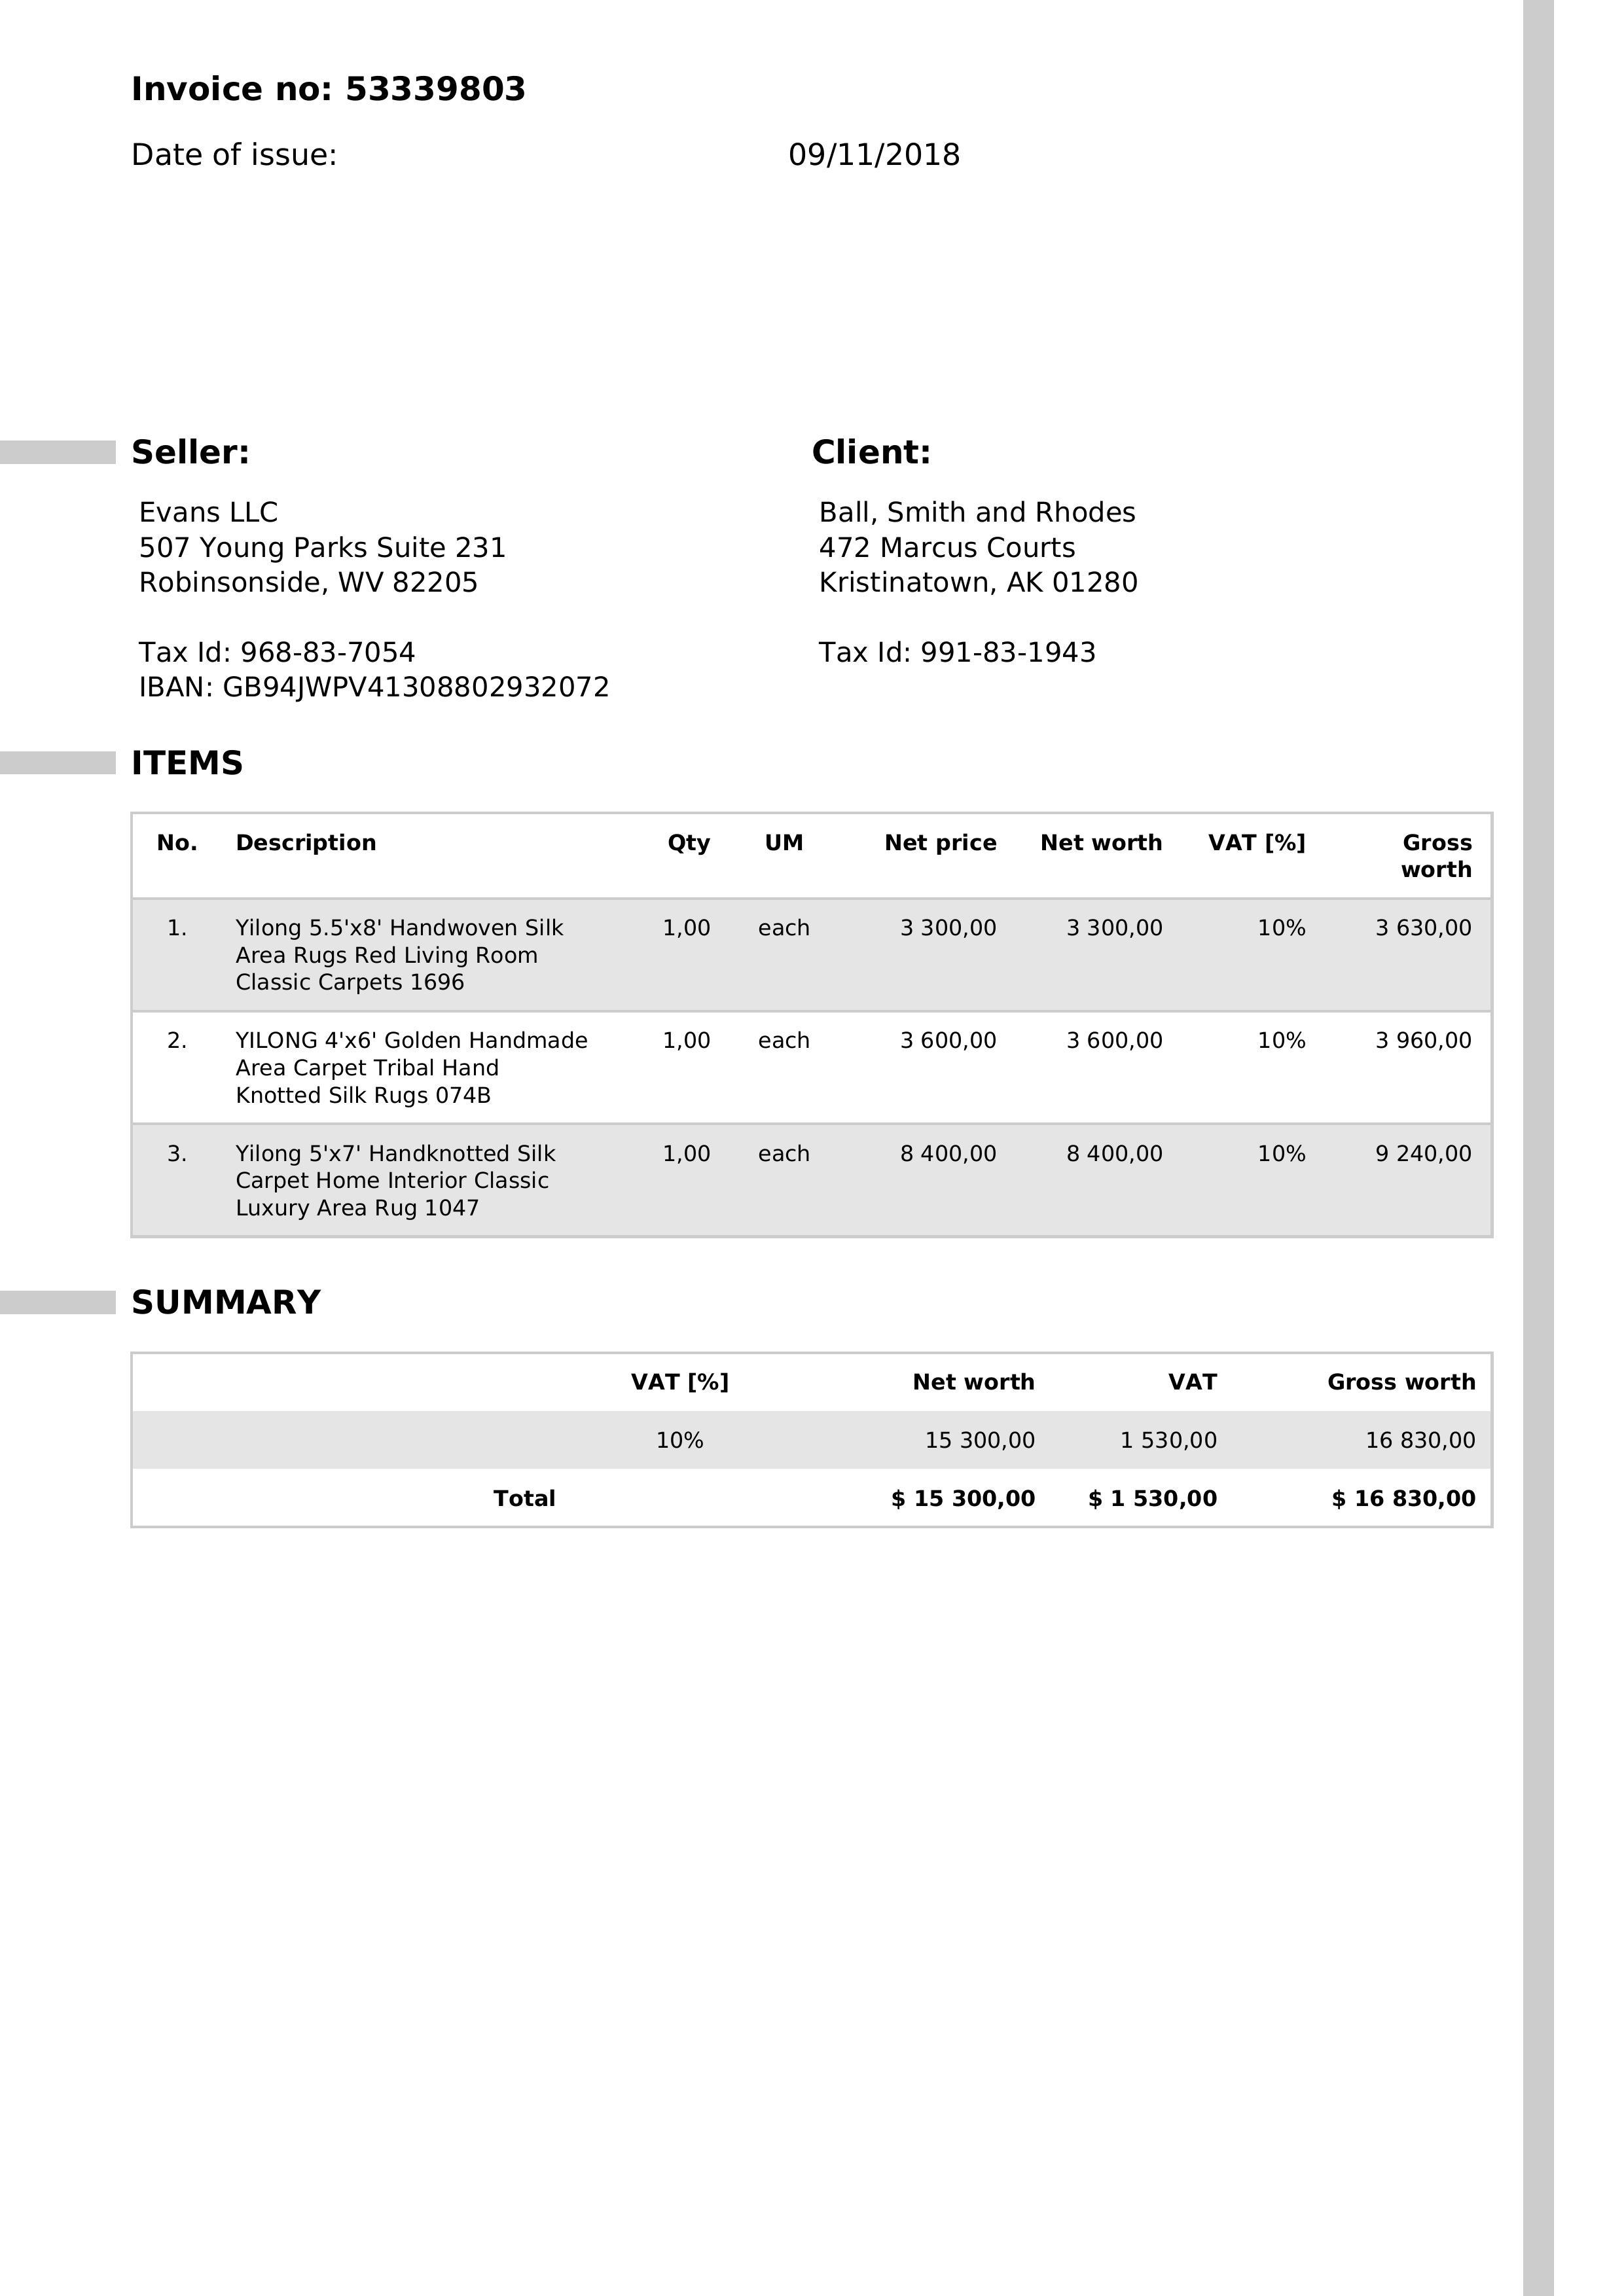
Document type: Invoice